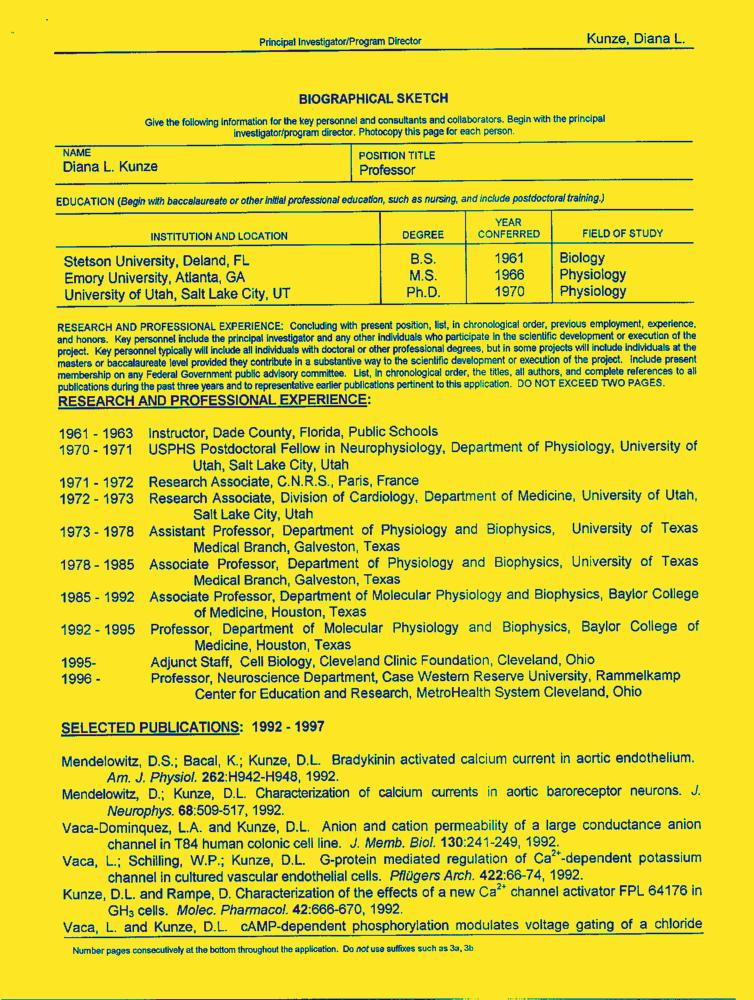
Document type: Resume-Doc